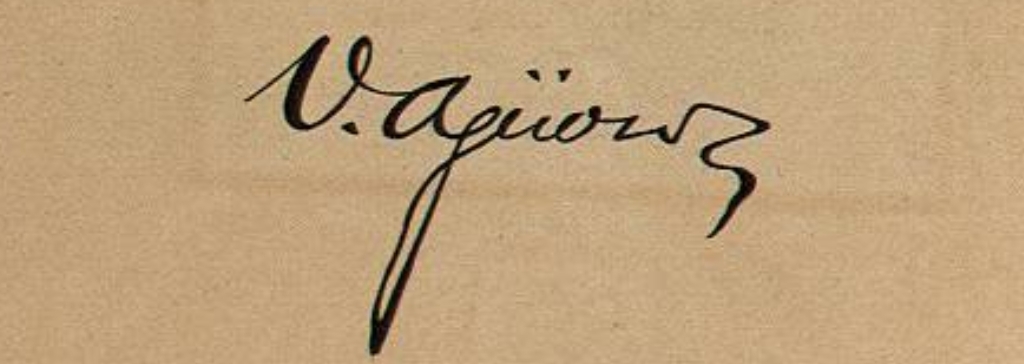
Signature of: victoriano agüeros